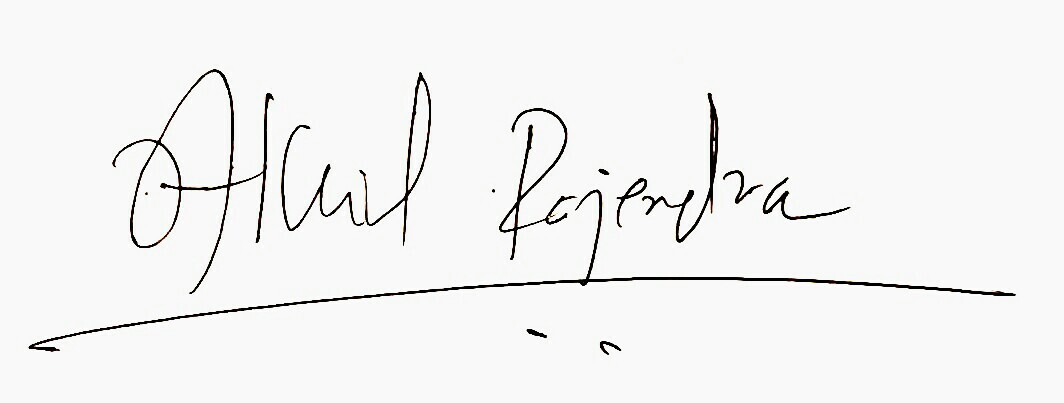
Signature of: akhil rajendra